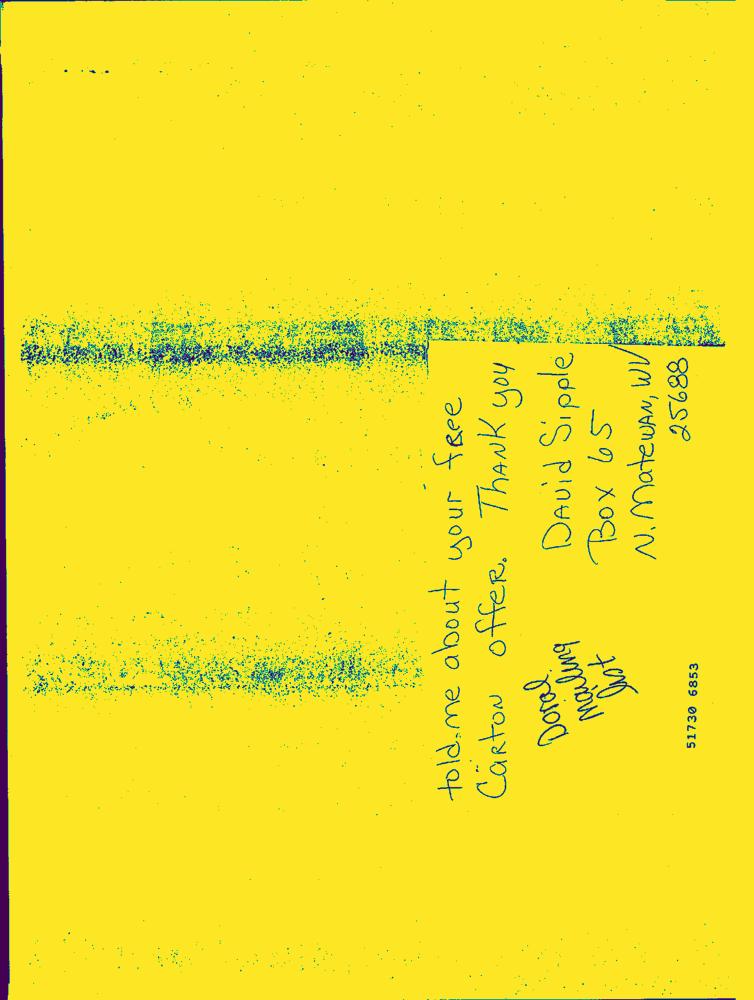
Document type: Hand-Written